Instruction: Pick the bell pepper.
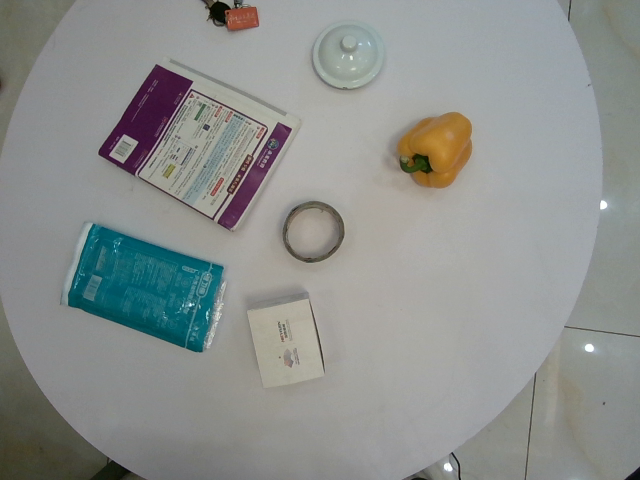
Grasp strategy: vertical